Question: What jurisdiction, city, or county is the document associated with?
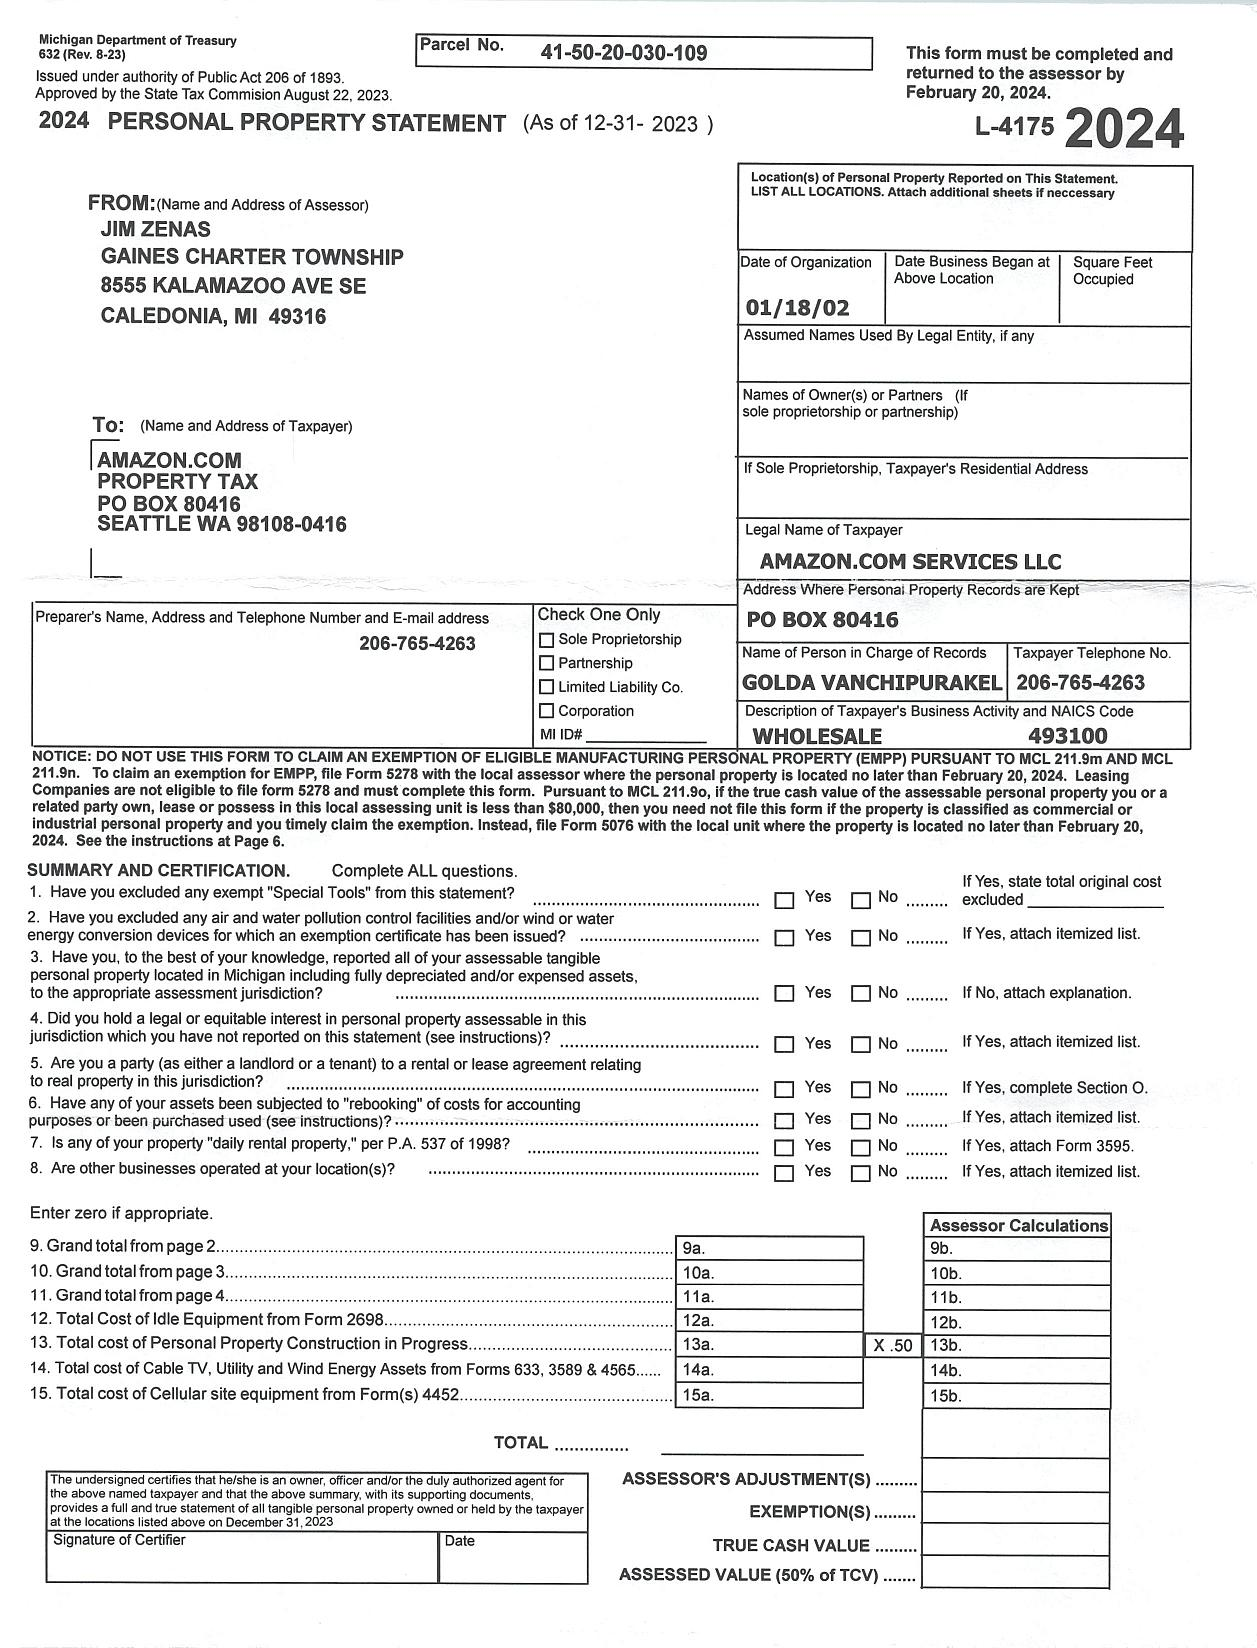
Answer: "Gaines Charter Township"